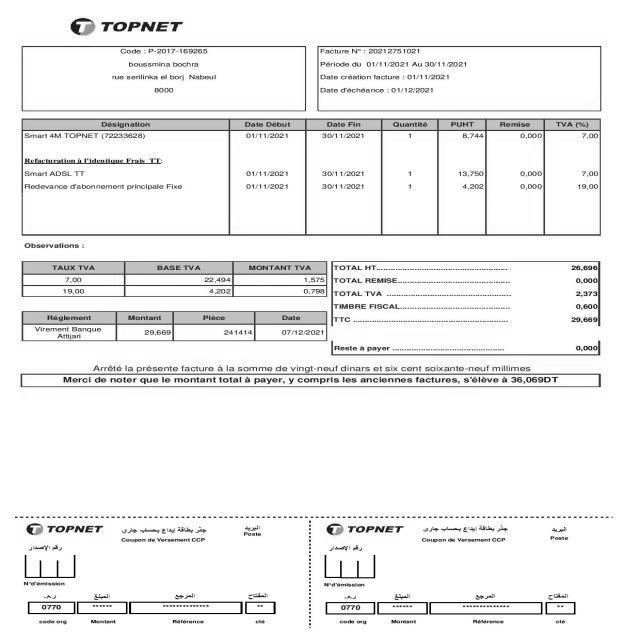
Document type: Invoice